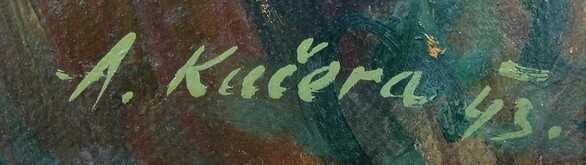
Signature of: alois kučera